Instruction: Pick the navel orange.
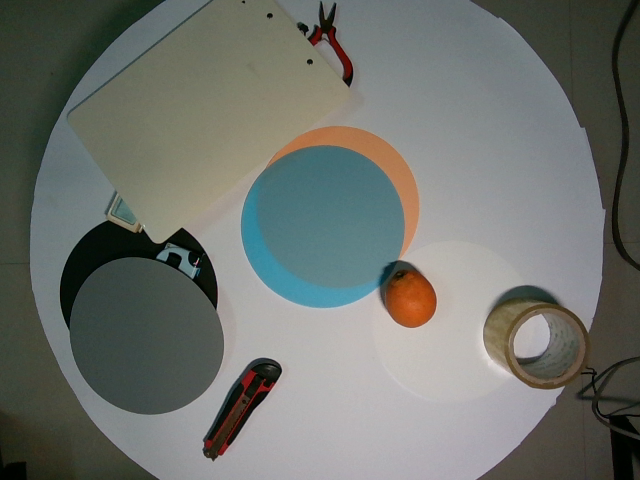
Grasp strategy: vertical